Question: What could the diagnosis suggest?
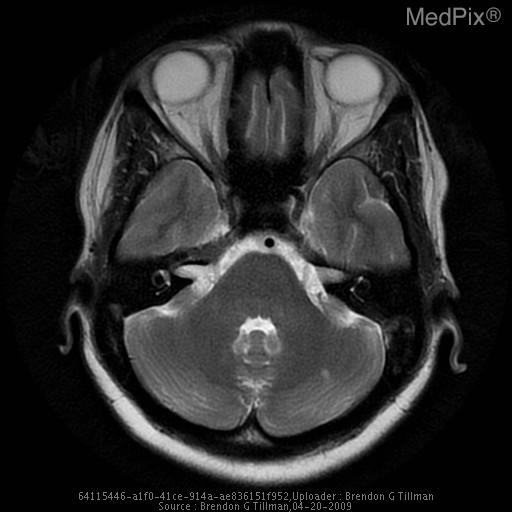
Answer: The possible diagnosis includes Postpartum Cerebral Angiopathy
Preeclampsia
Pseudoanyeurysm
Primary Cerebral Vasculitis
Other secondary Cerebral Vasculitis:
•  Polyarteritis nodosa
•  Giant cell arteritis
•  Takayasu’s arteritis
•  Wegener’s granulomatosis
•  SLE
•  RA
•  Behcet’s syndrome
•  Lyme Disease
•  Illicit drugs
           	cocaine
           	heroin
           	amphetamines
•  Sarcoidosis.